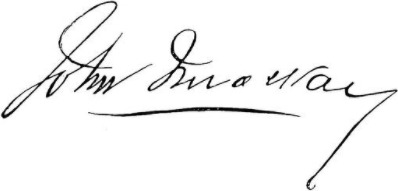
Signature of: john w mackay